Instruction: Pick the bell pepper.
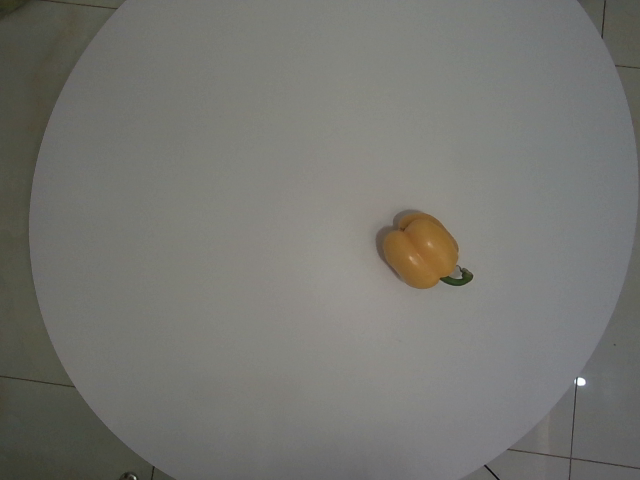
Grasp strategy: vertical